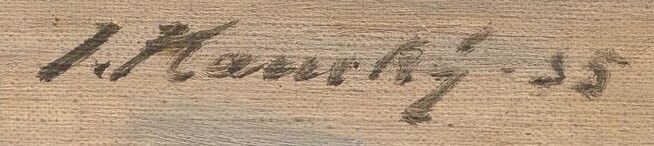
Signature of: jiří kaucký